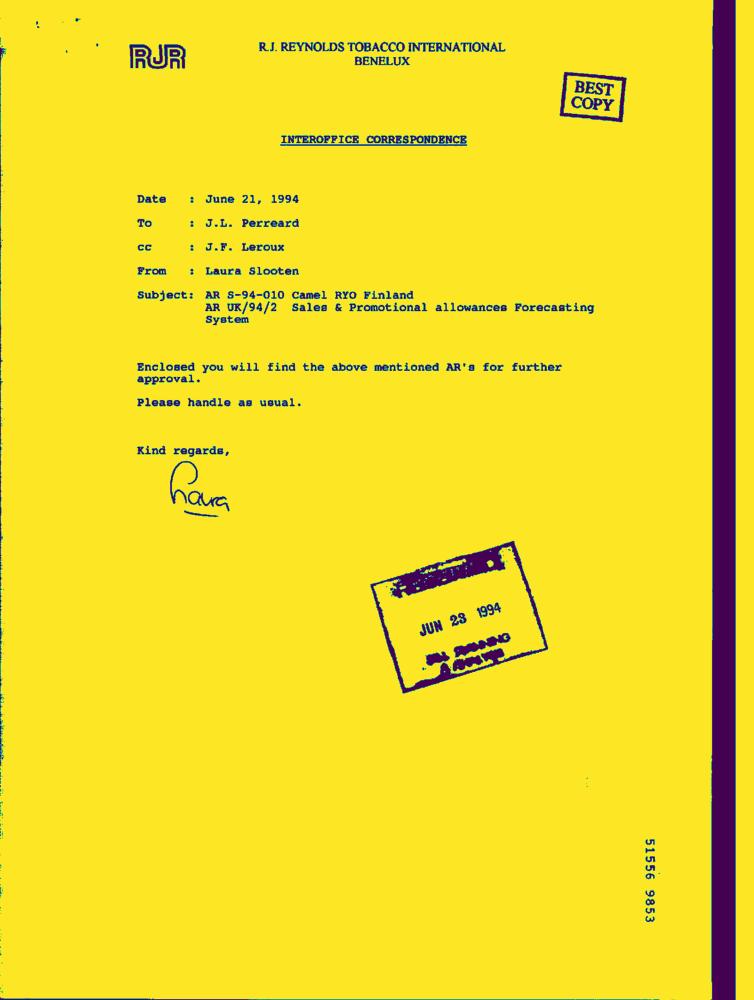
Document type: Letter-Doc